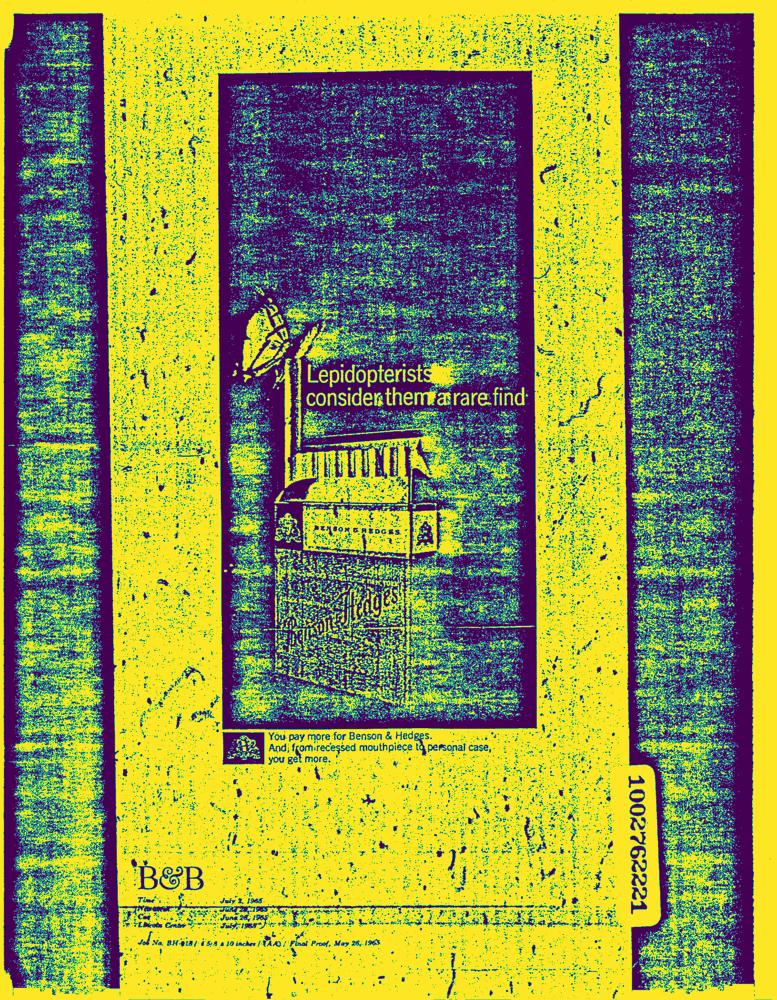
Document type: AD